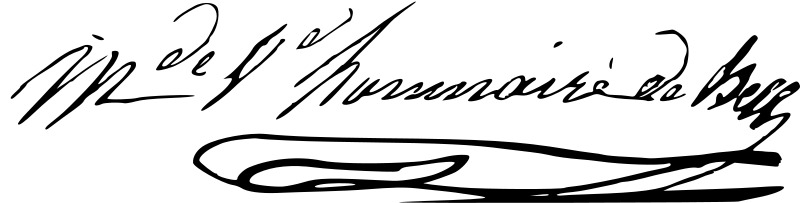
Signature of: adèle hommaire de hell